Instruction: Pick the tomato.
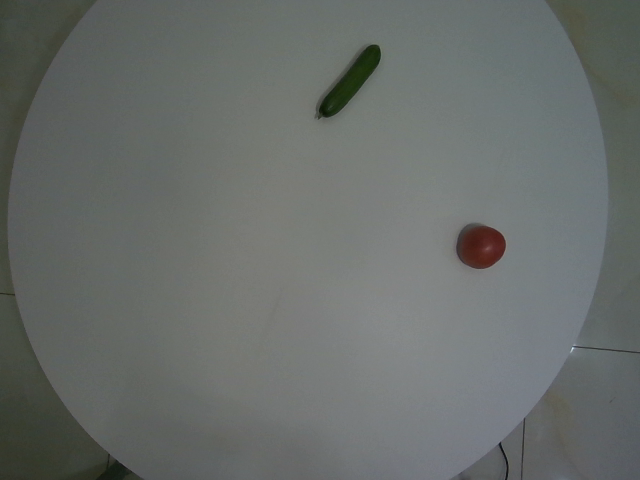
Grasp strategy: vertical